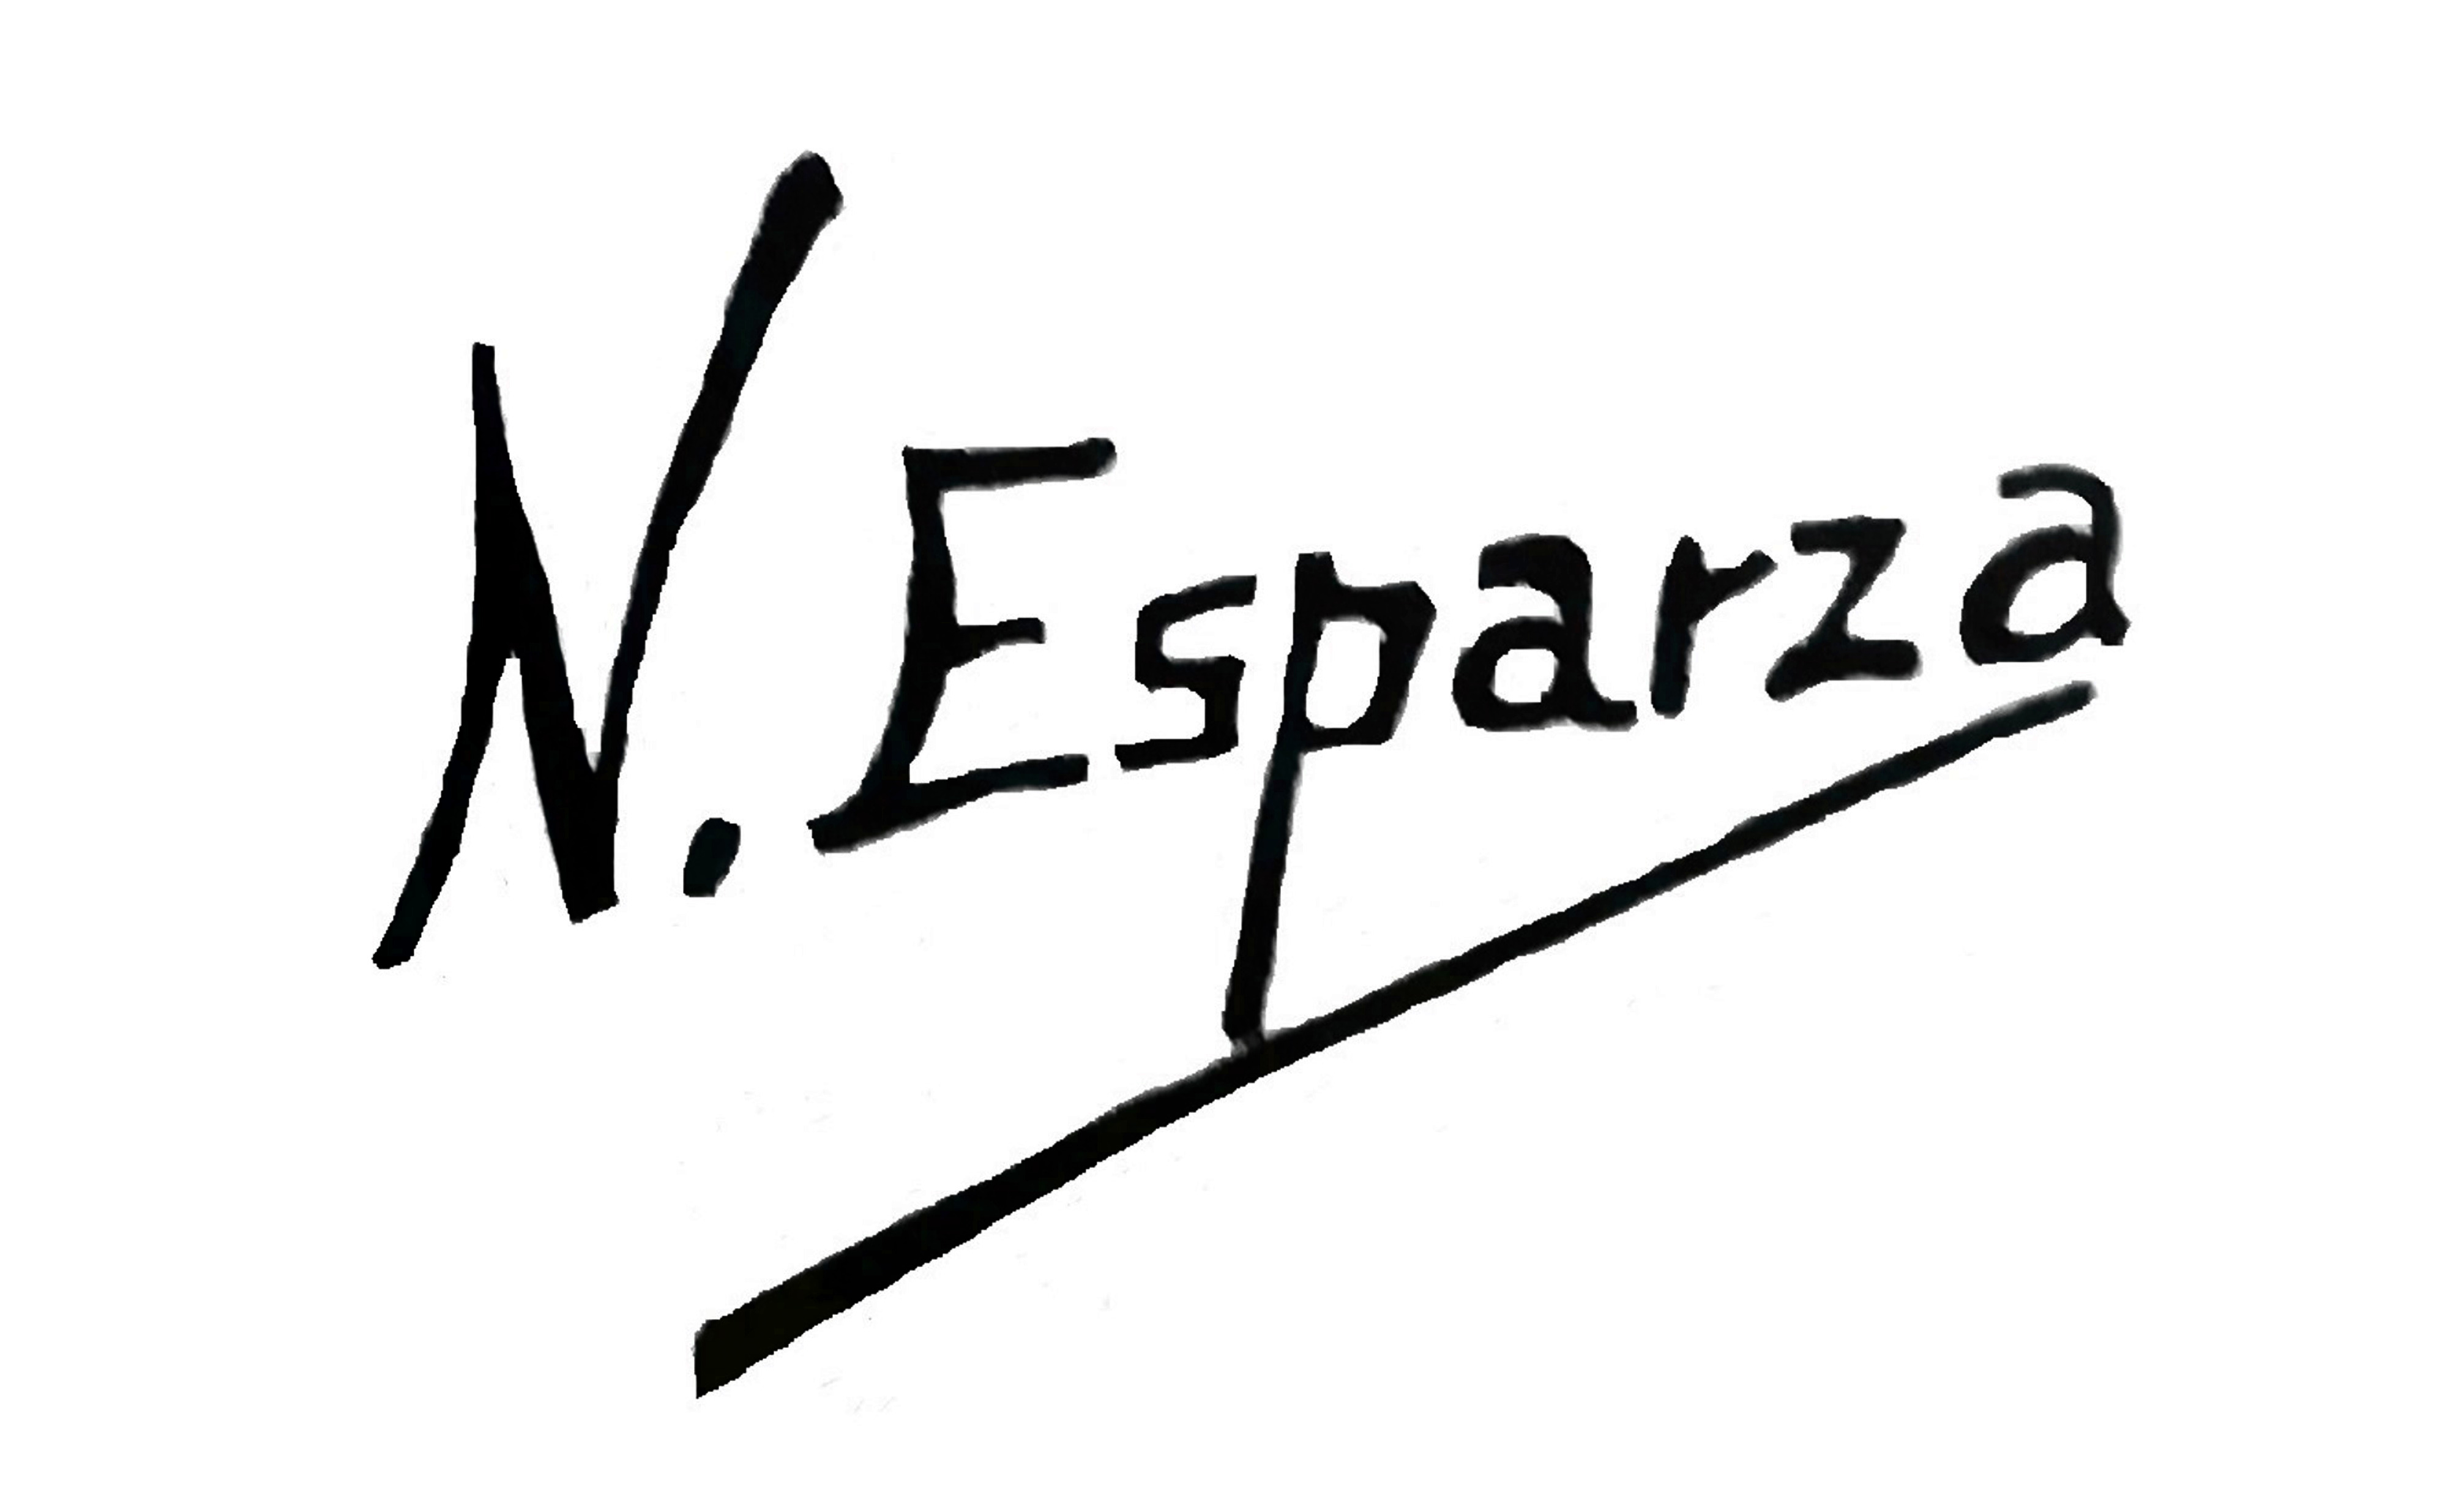
Signature of: nicolás esparza